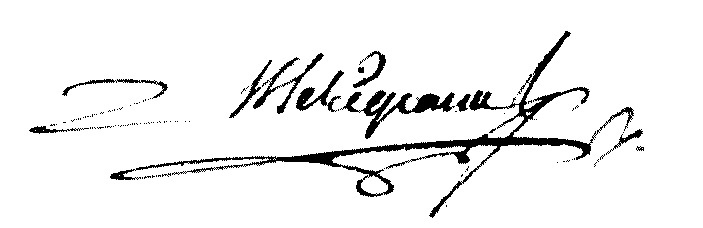
Signature of: marc antoine thomas mérigeaux